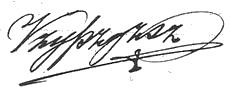
Signature of: andrés bonifacio